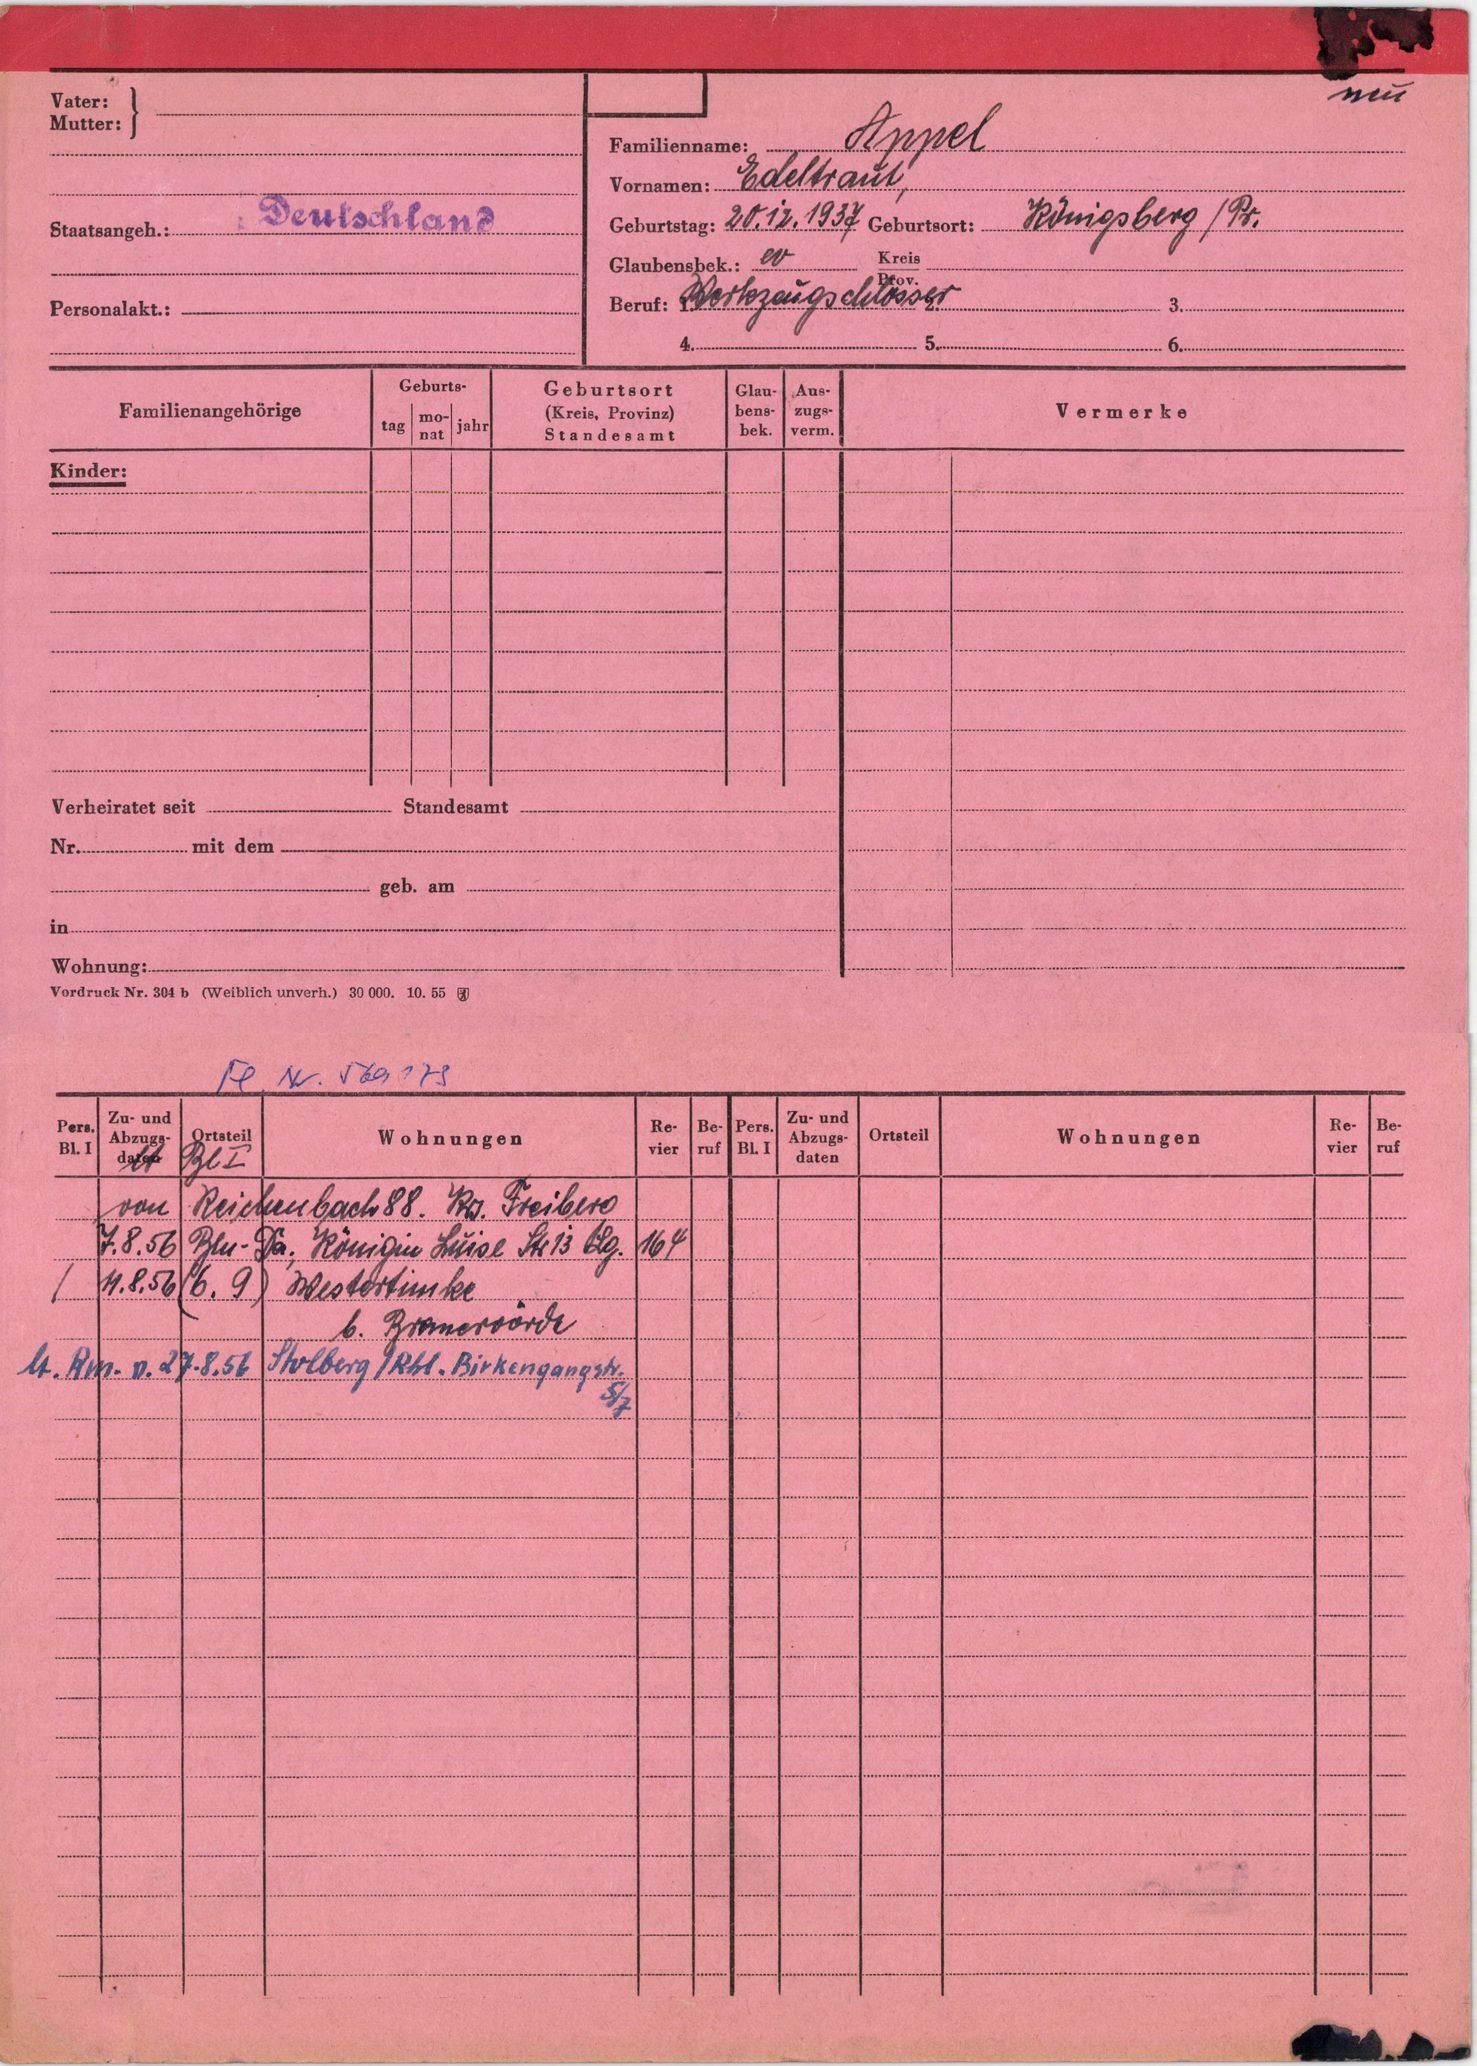
Appel